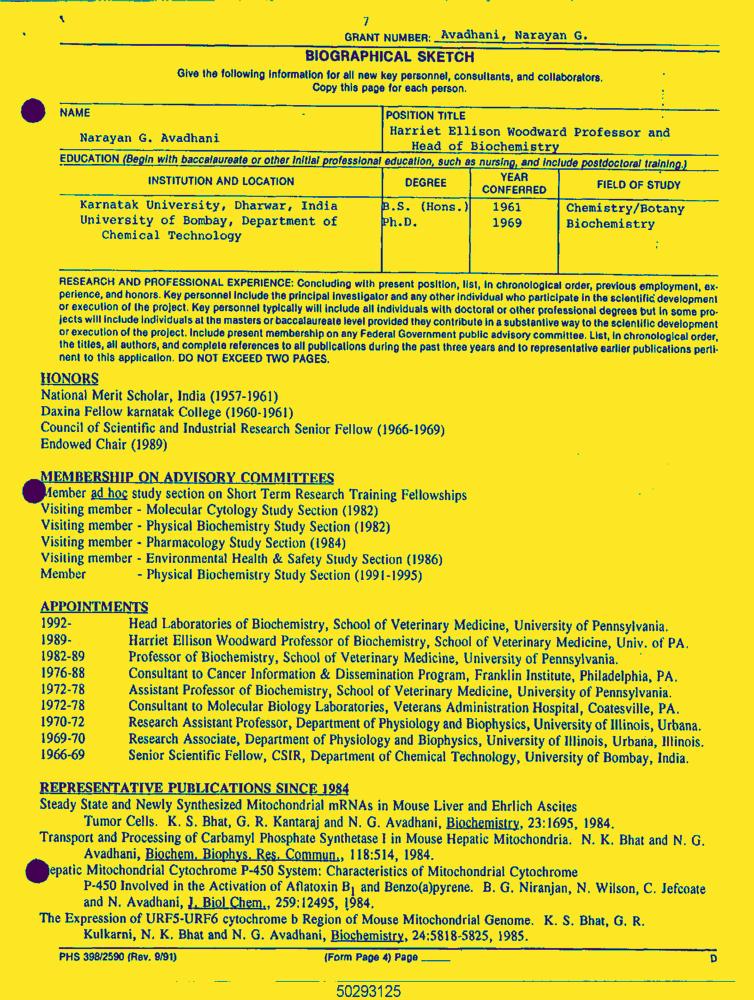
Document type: Resume-Doc